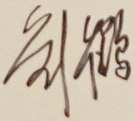
Signature of: liu he